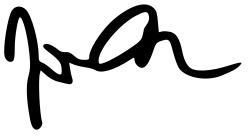
Signature of: jiří dienstbier jr